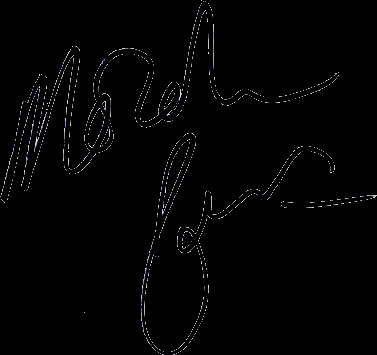
Signature of: norah jones